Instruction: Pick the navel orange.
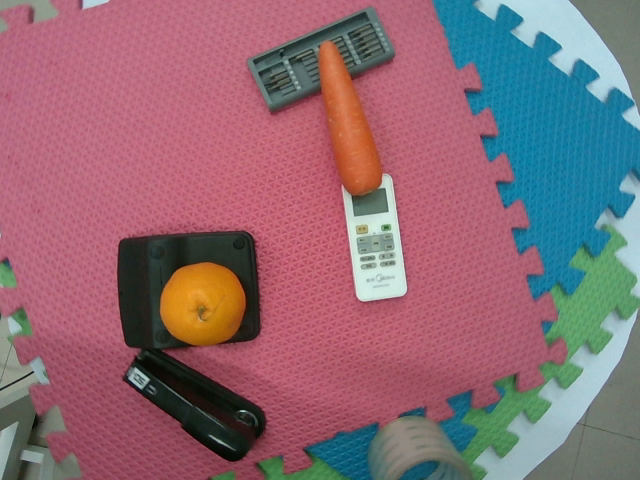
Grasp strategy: vertical